Please extract the written amount, numerical amount, recipient's name, date on the cheque, and the bank's name from the image.
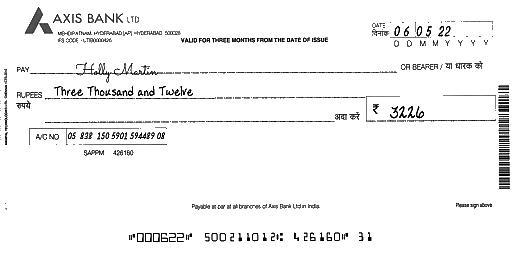
amt_in_words: Three Thousand and Twelve
amt_in_figures: 3226
payee_name: Holly Martin
bank_name: AXIS BANK
cheque_date: 06/05/22